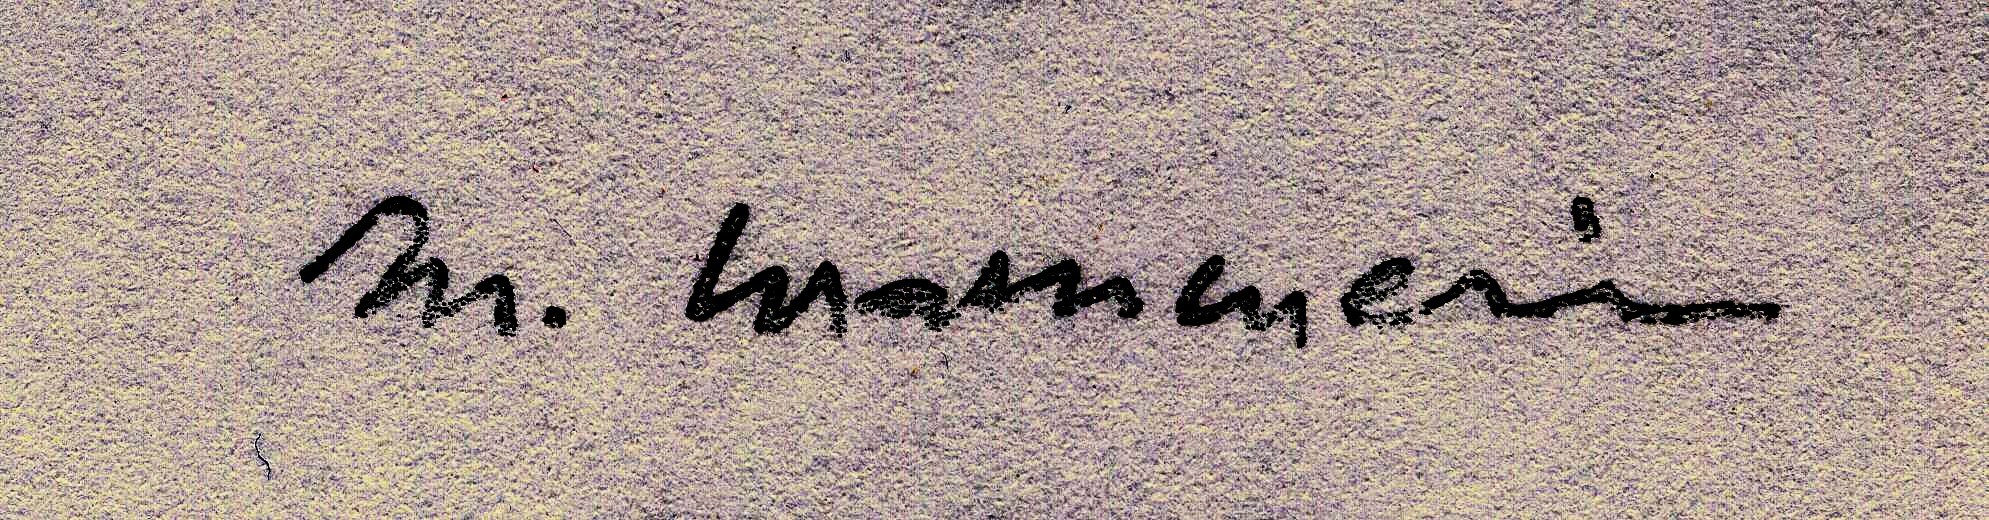
Signature of: mouloud mammeri